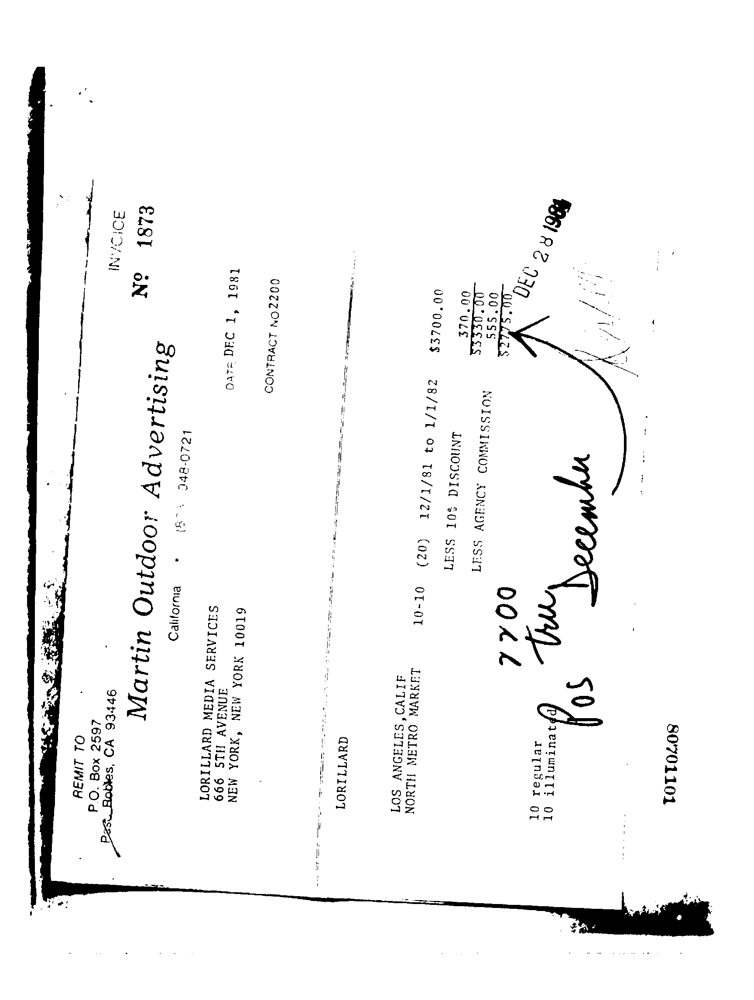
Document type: Invoice